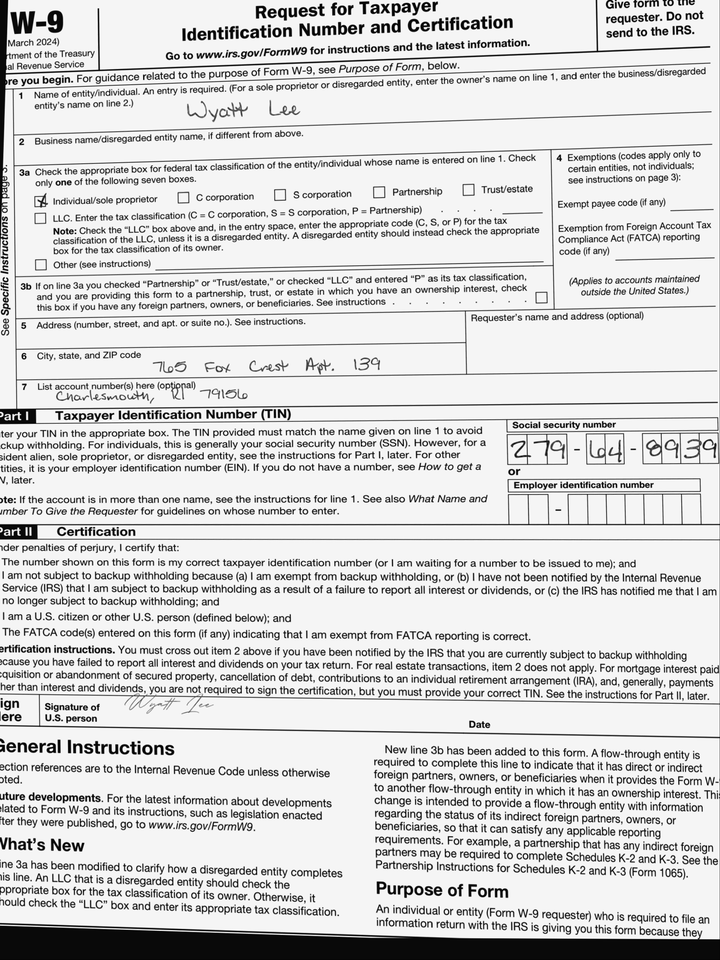
adr1: 765 Fox Crest Apt. 139
adr2: Charlesmouth, RI 79156
cbx: yes
ssn: 279648939
enm: Wyatt Lee